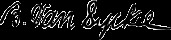
Signature of: bennet van syckel